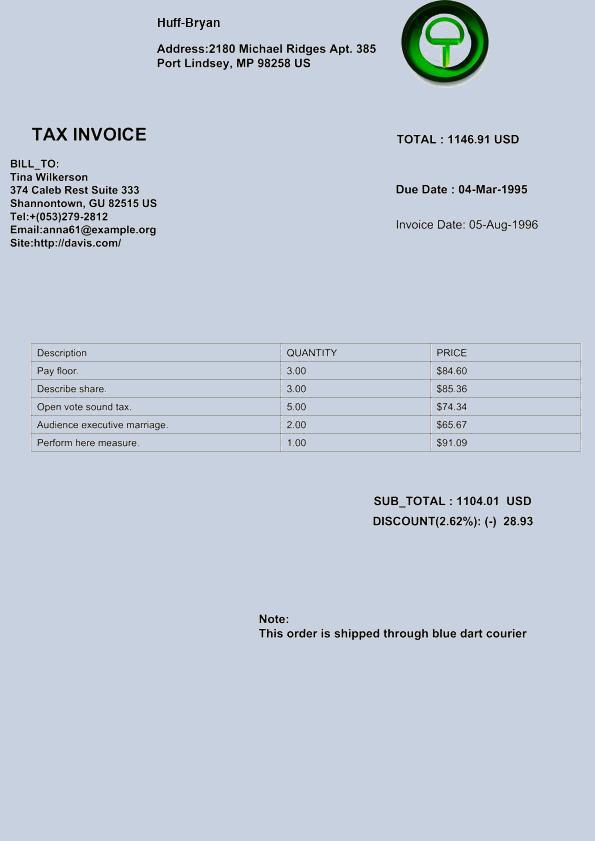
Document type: Invoice